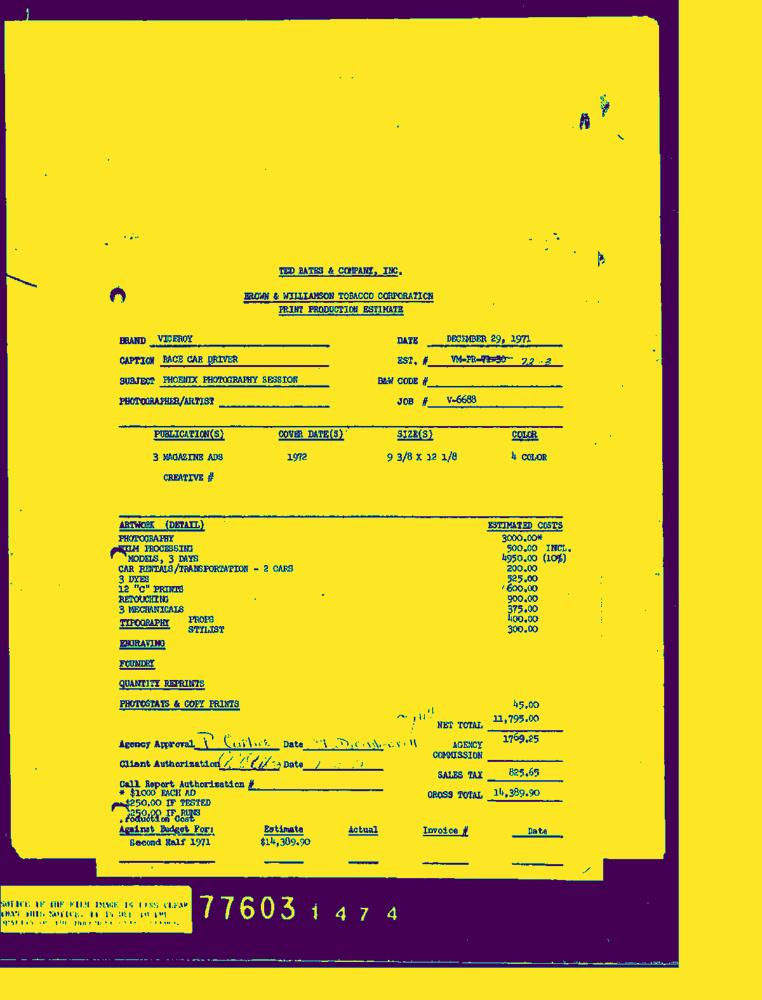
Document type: Invoice-Doc